Question: How does the patient history play a role?
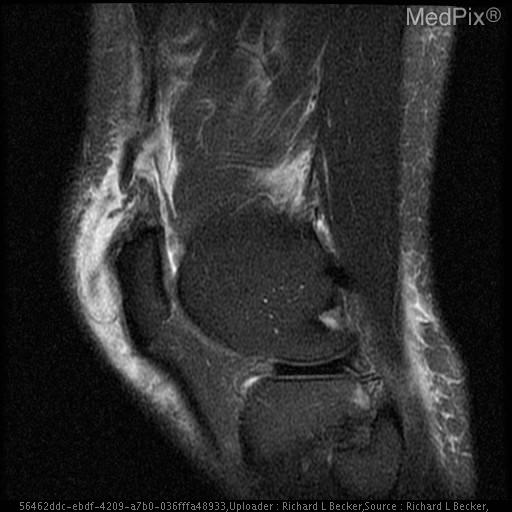
Answer: The patient's history of 52 y/o male with swollen painful knee and weakness in extension s/p fall is key in understanding the case.